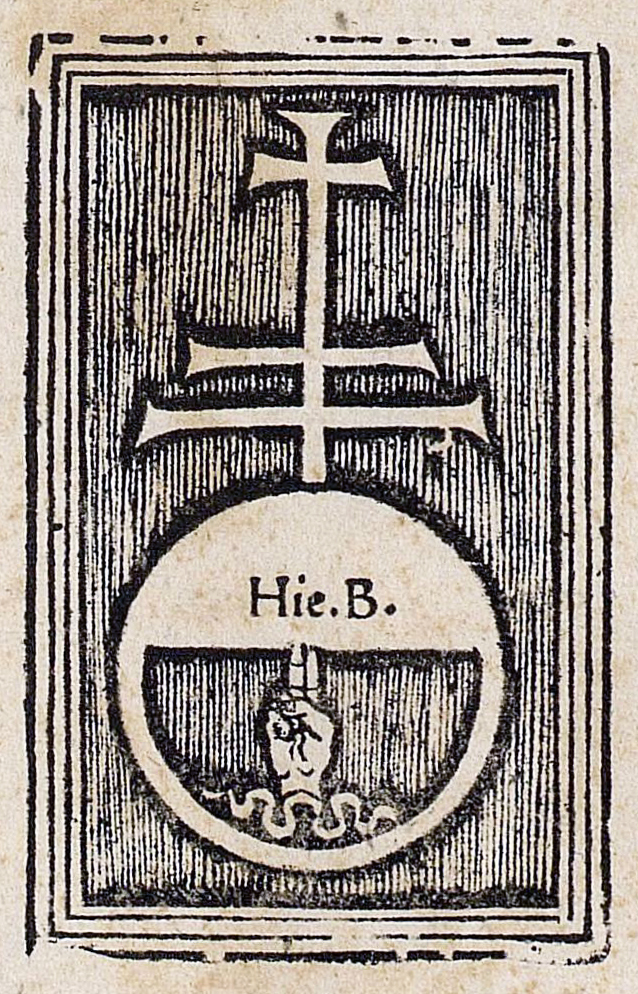
Signature of: girolamo benedetti